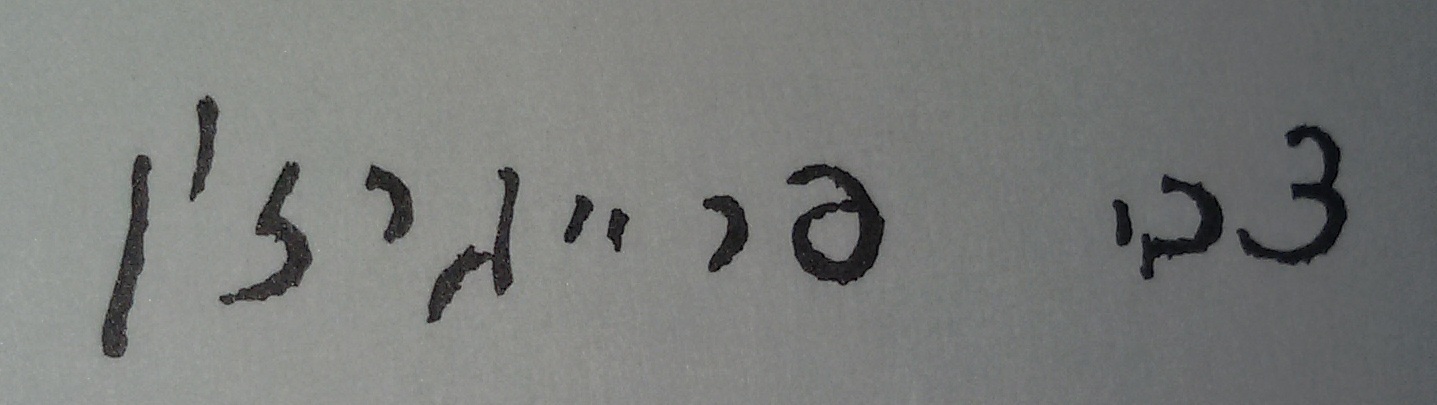
Signature of: zvi preigerzon